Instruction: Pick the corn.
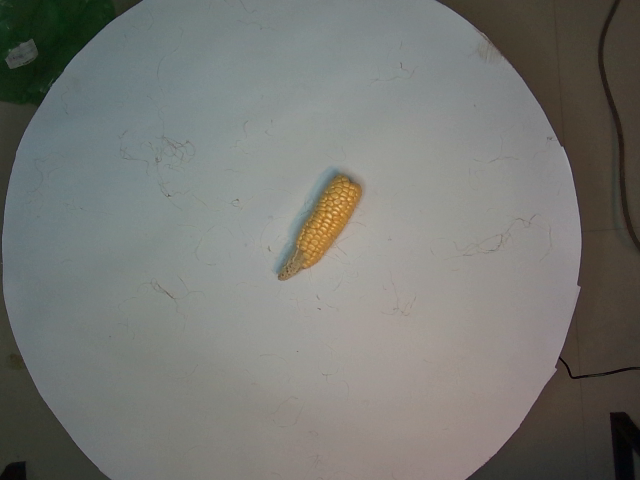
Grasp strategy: vertical